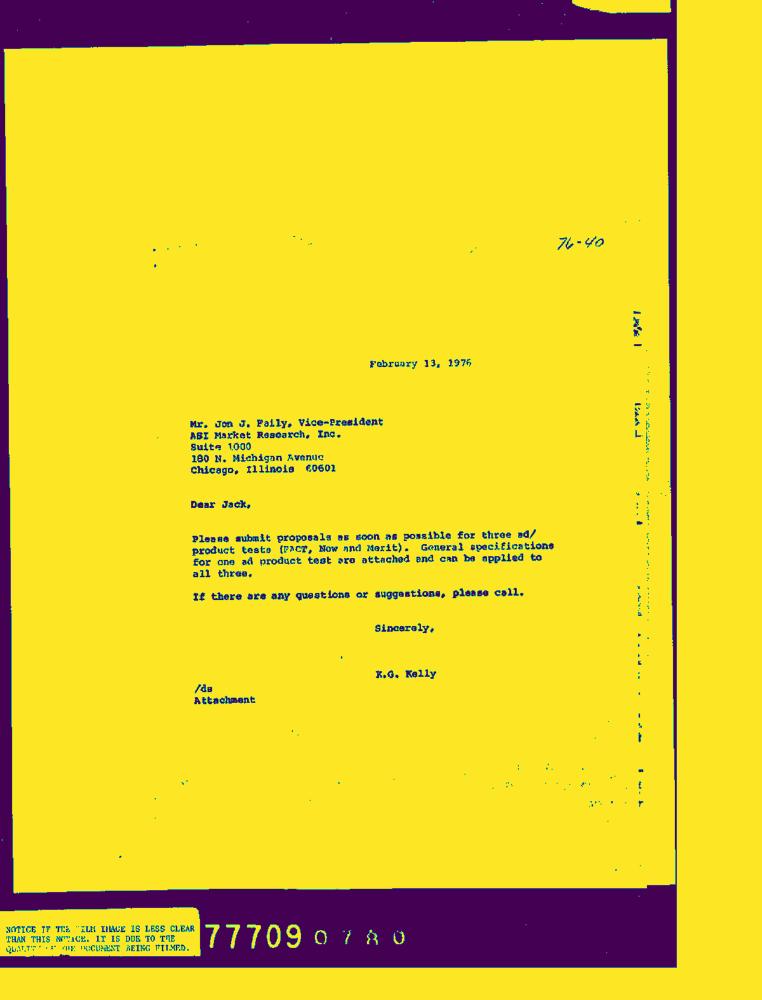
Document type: Letter-Doc